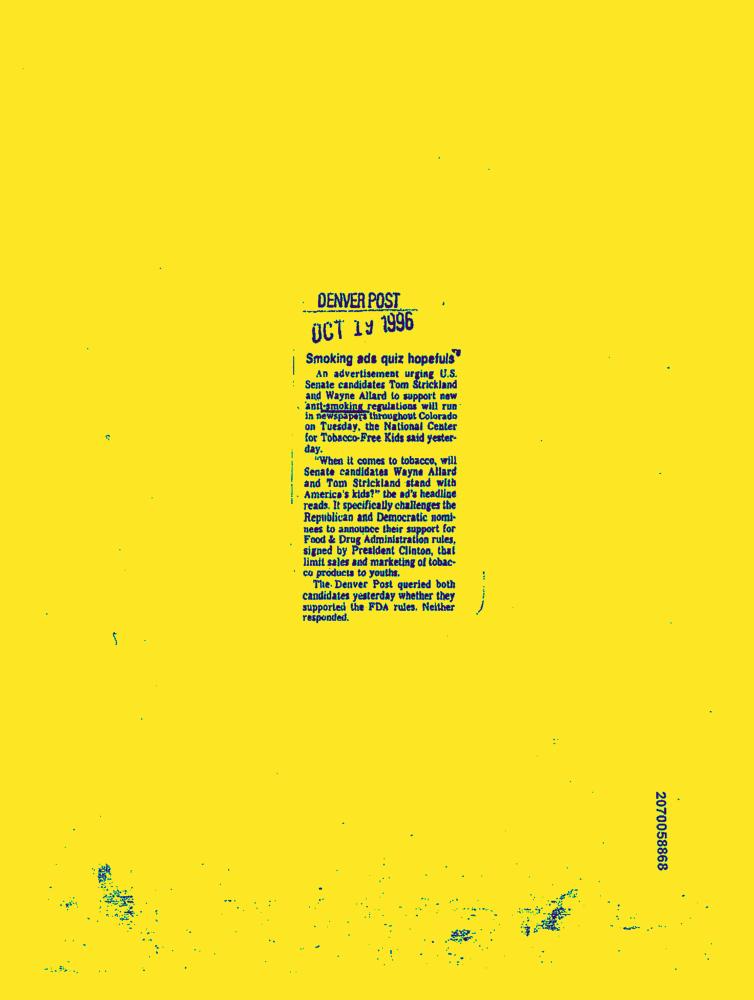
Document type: News-Article